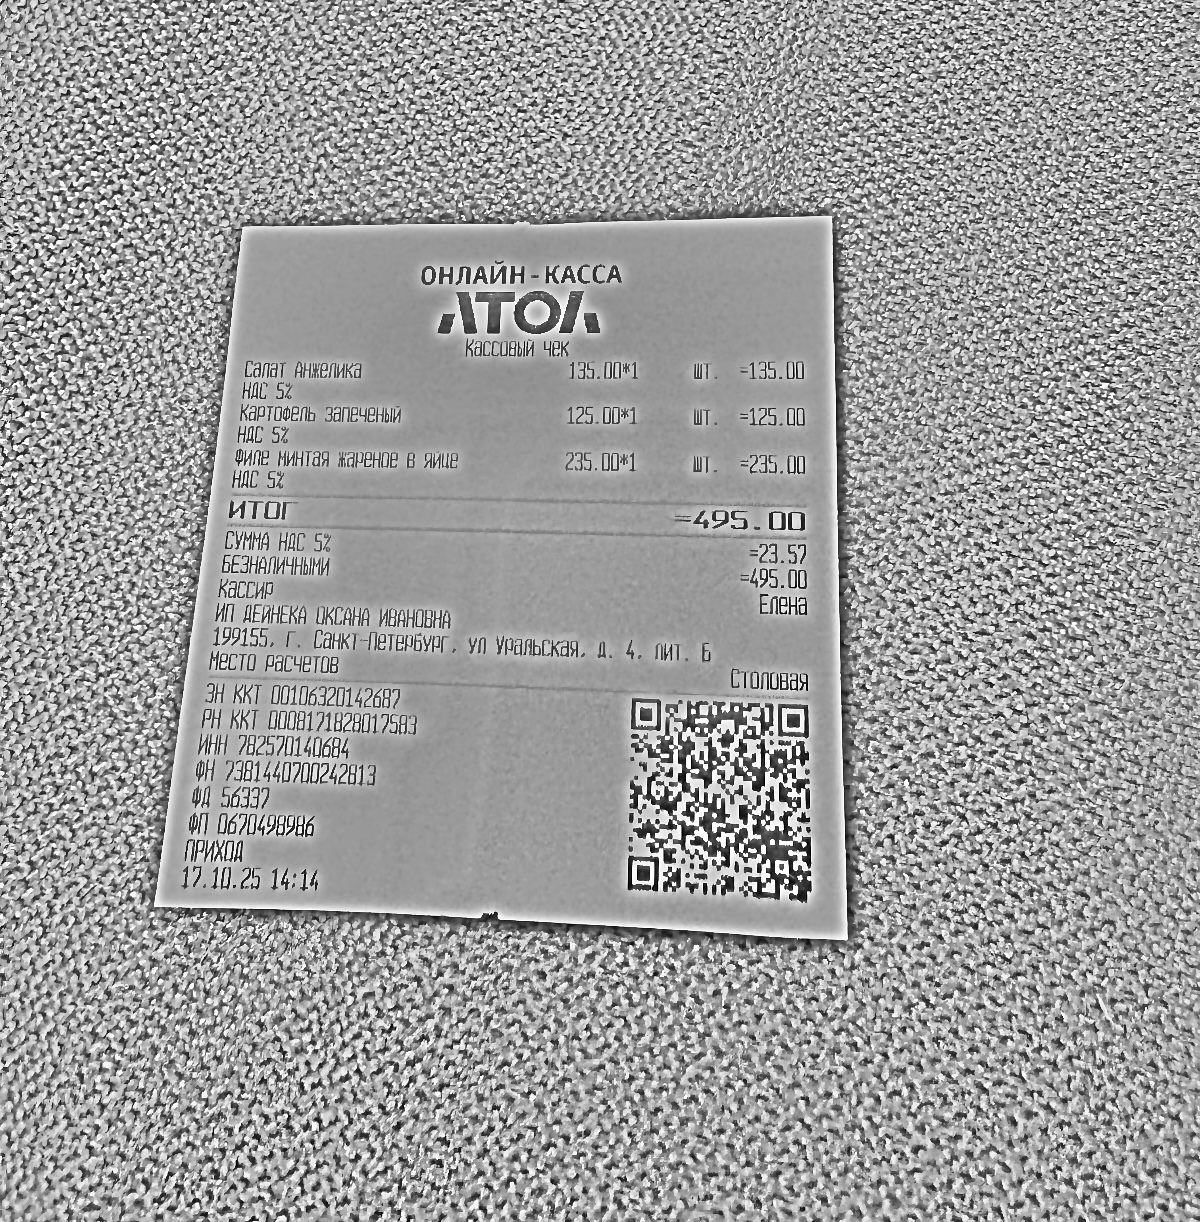
Продавец: ИП ДЕЙНЕКА ОКСАНА ИВАНОВНА
ИНН: 782570140684
Дата: 17.10.25
Товары: Салат Анжелика; Картофель запеченый; Филе минтая жареное в яйце
Количество: 1; 1; 1
Цена: 135.00; 125.00; 235.00
Сумма: 135.00; 125.00; 235.00
Итого: 495.00